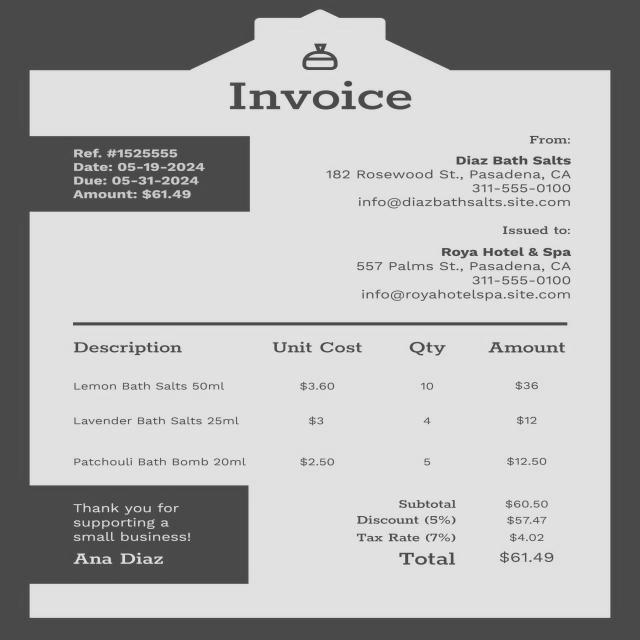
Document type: Invoice